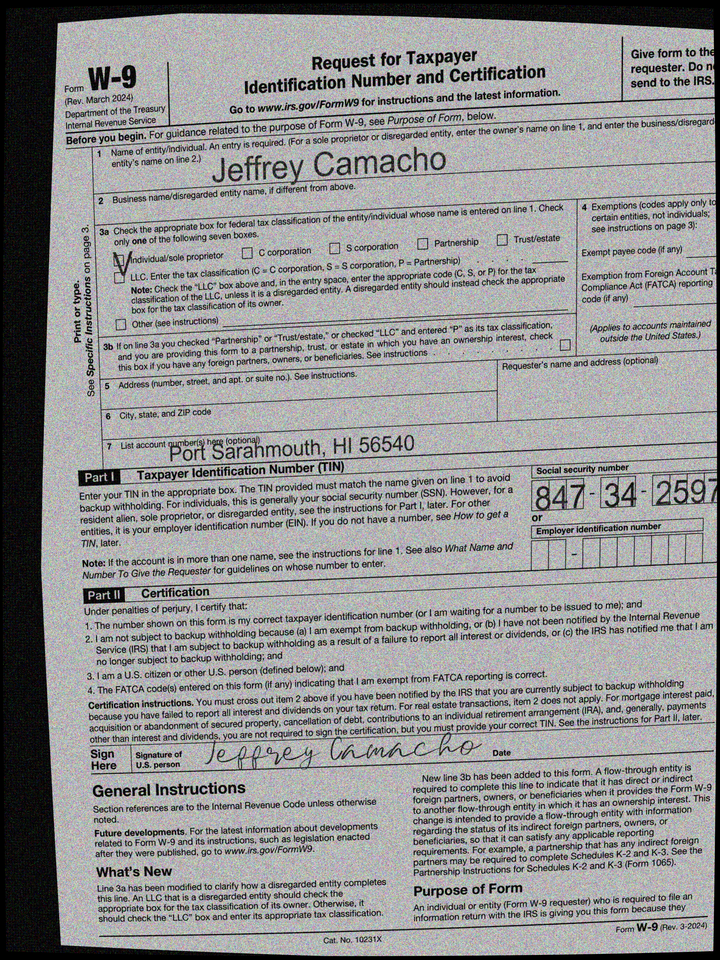
adr2: Port Sarahmouth, HI 56540
cbx: yes
ssn: 847342597
enm: Jeffrey Camacho